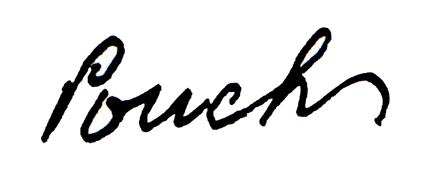
Signature of: pouch